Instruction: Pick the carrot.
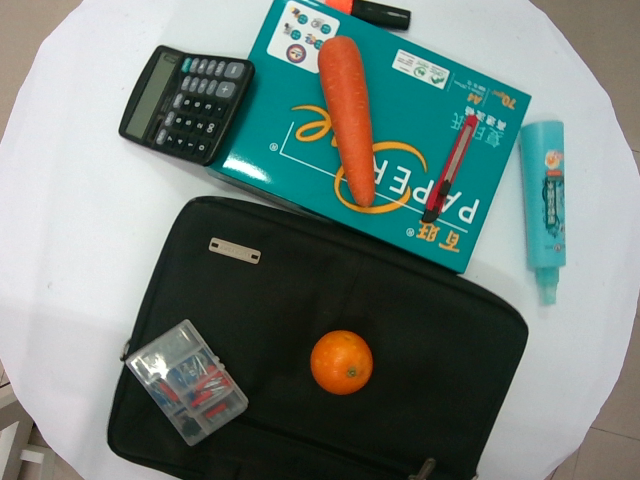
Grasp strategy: vertical